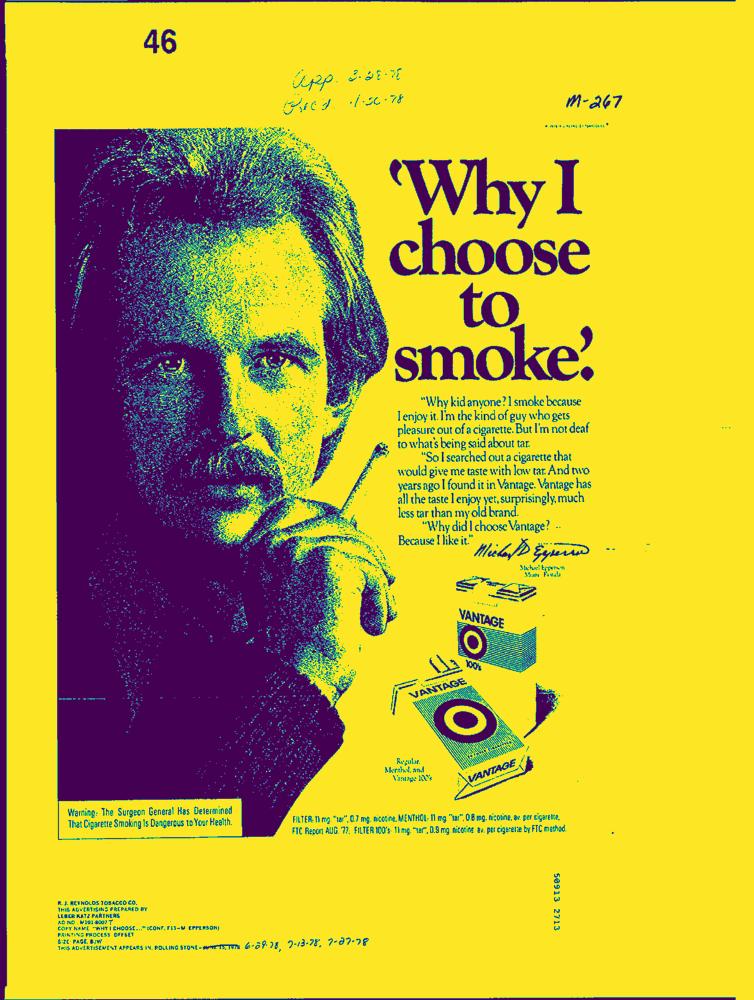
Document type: AD